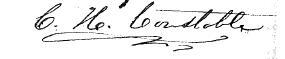
Signature of: charles h constable